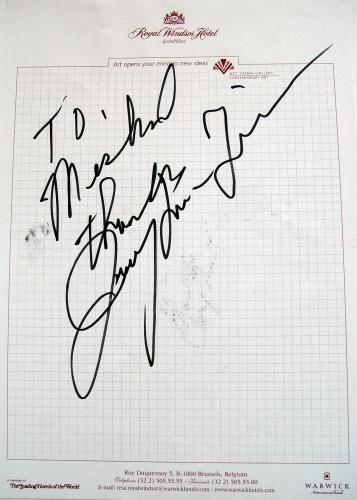
Signature of: jerry lee lewis